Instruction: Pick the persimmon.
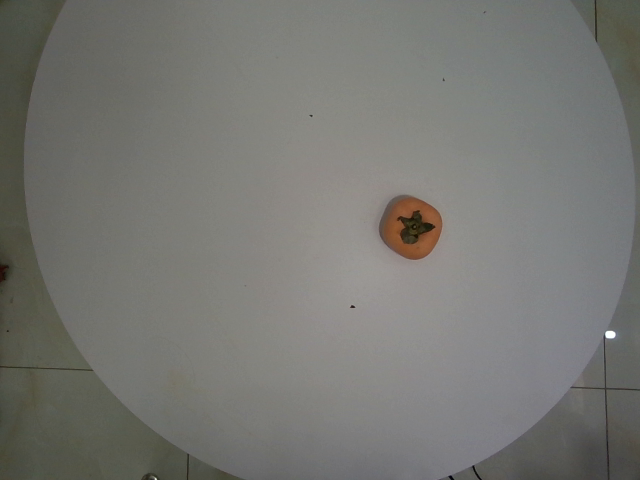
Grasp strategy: vertical